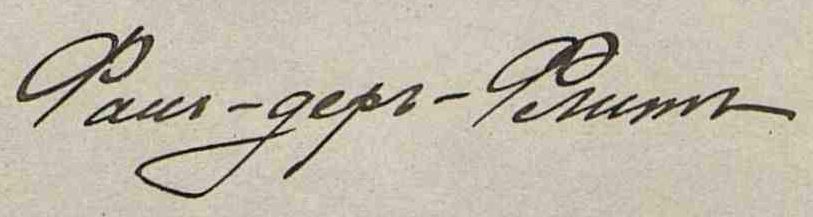
Signature of: konstantin van der vliet